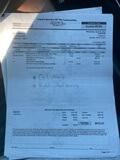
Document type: Invoice